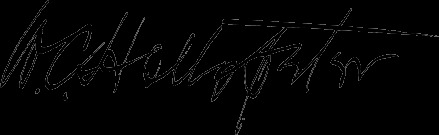
Signature of: william clarence hollopeter